Question: What could the diagnosis suggest?
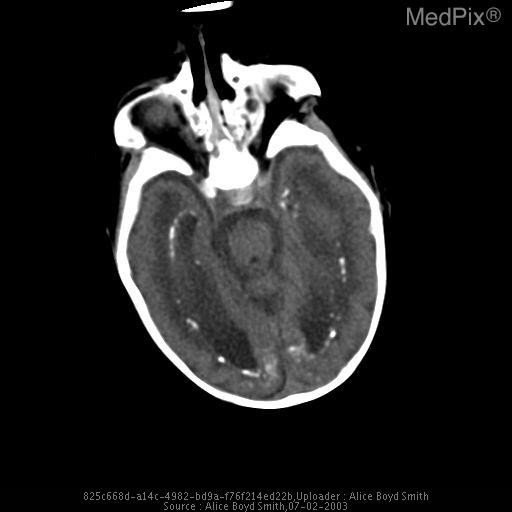
Answer: The possible diagnosis includes Toxoplasmosis.